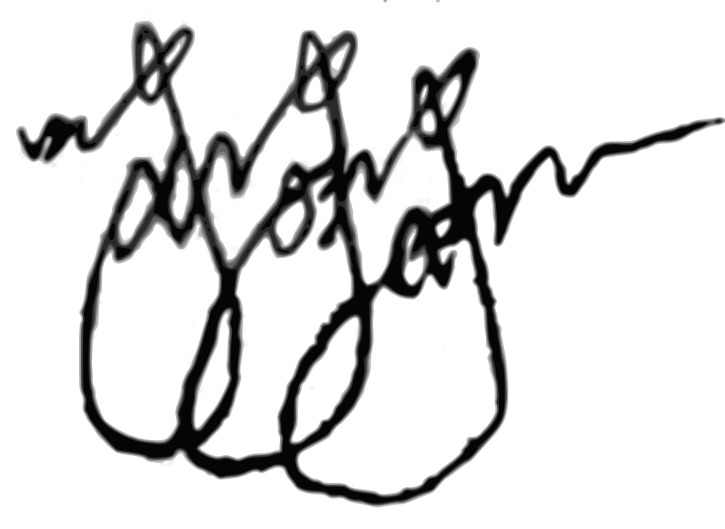
Signature of: george ix of kartli